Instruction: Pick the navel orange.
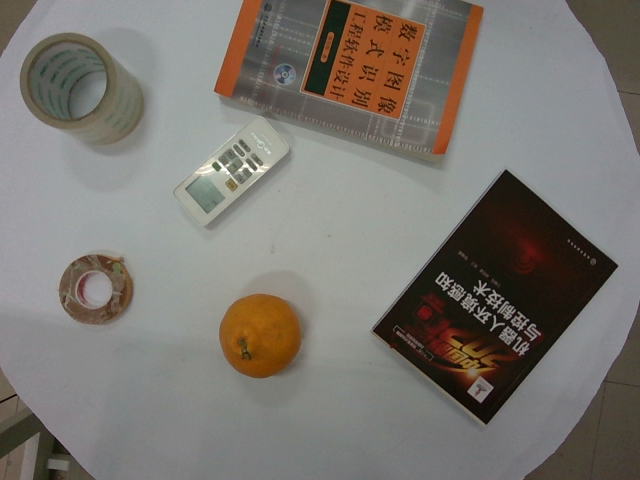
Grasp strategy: vertical